Question: What was observed in the imaging?
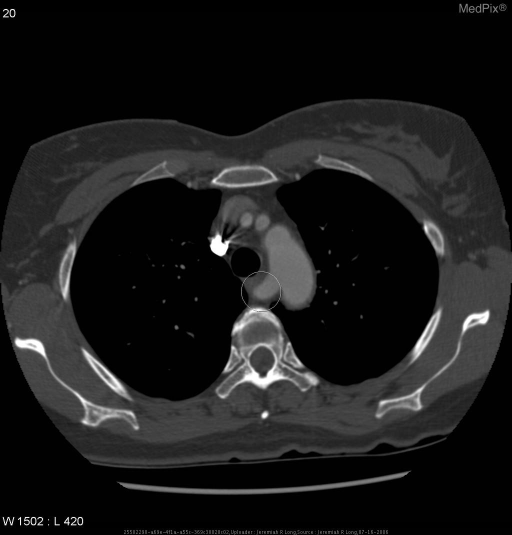
Answer: The imaging shows CT examination of the chest performed with IV contrast according to a PE/DVT protocol demonstrated an aberrant right subclavian artery.  The mediastinum was otherwise unremarkable.  There was no pulmonary embolism detected. CT examination of the chest with IV contrast performed accoring to a PE/DVT protocol demonstrated an aberrant right subclavian artery.  The mediastinum was otherwise unremarkable.  There was no pulmonary embolism detected..